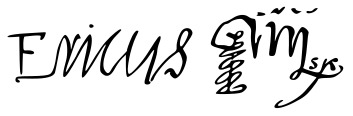
Signature of: eric xiv of sweden